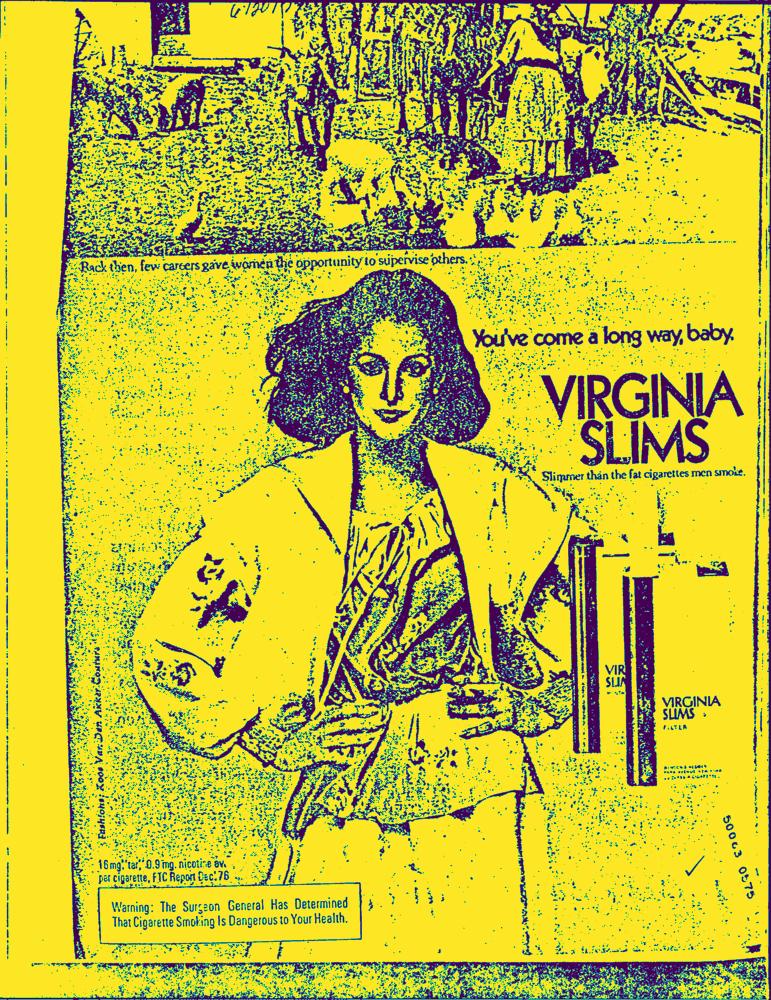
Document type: AD